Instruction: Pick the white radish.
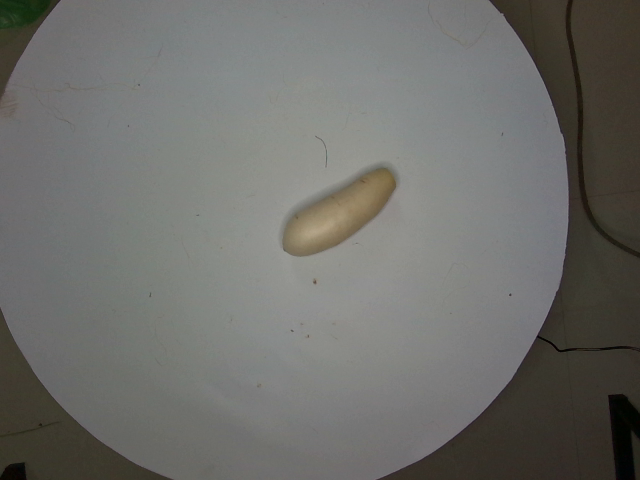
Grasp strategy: vertical